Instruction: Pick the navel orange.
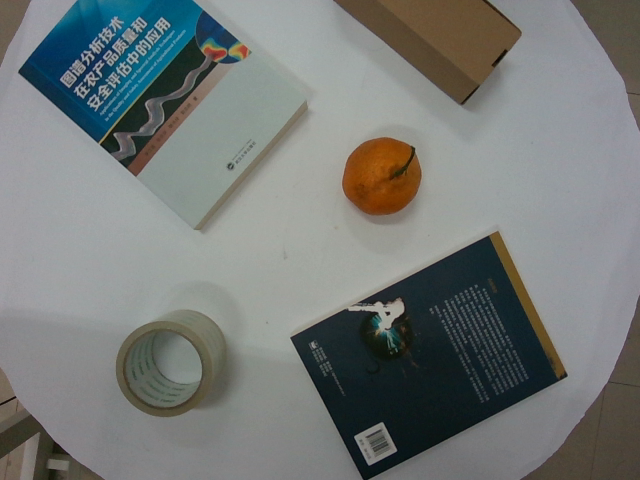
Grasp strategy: vertical